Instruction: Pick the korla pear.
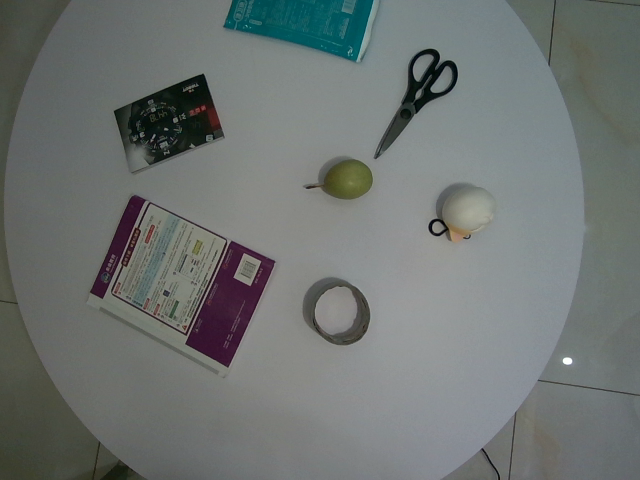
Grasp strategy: vertical